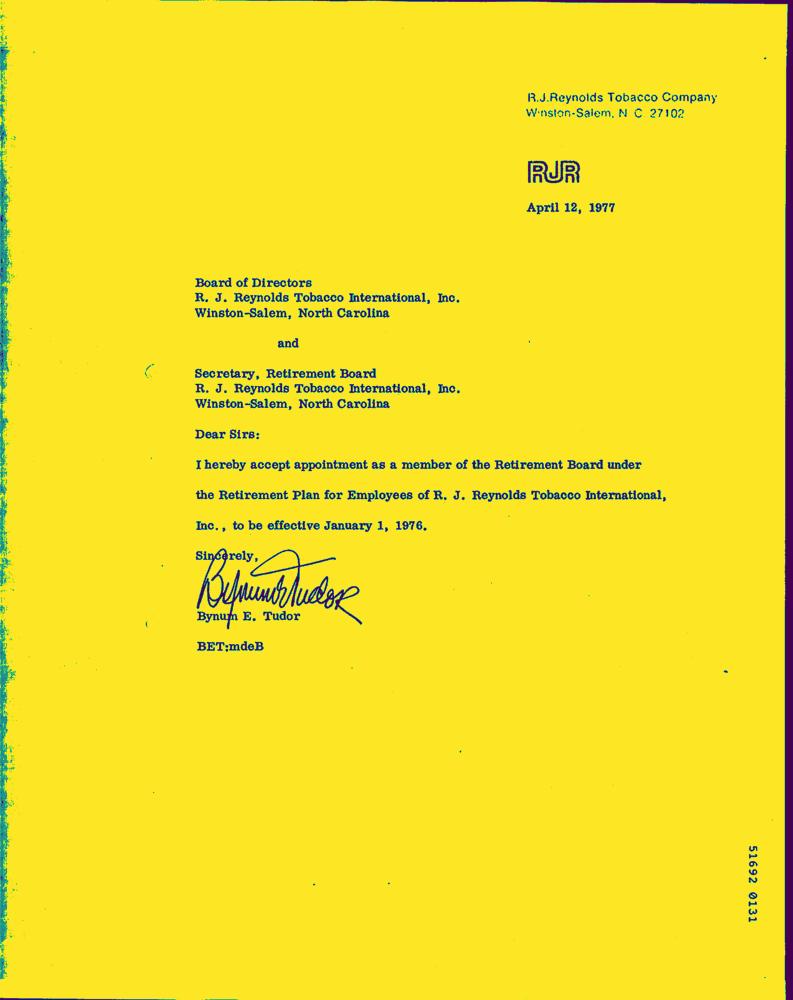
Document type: Letter-Doc